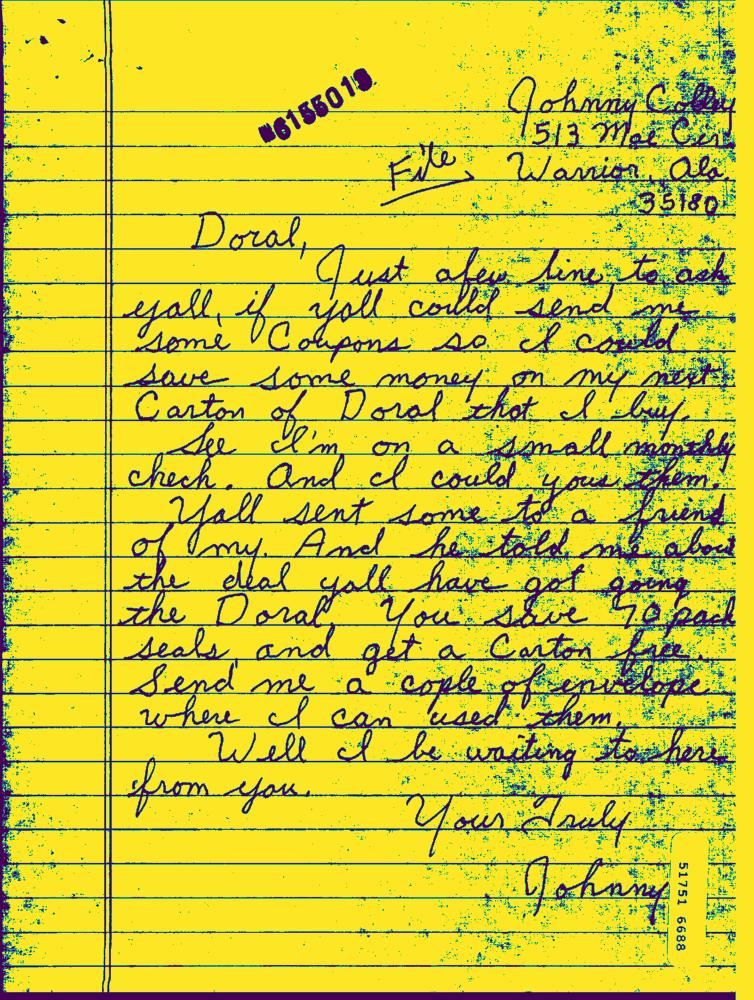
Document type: Hand-Written